Question: What was observed in the imaging?
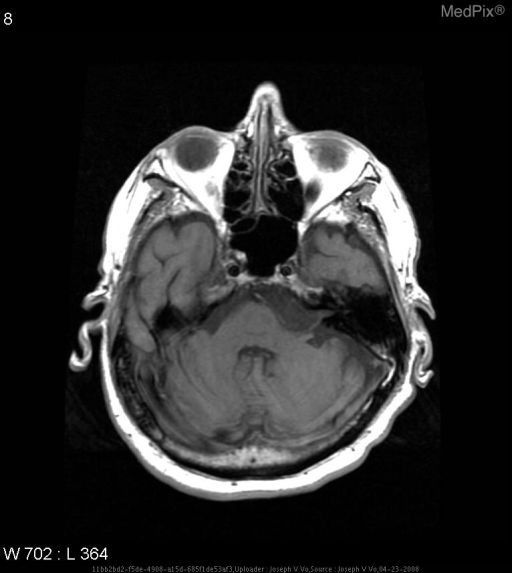
Answer: The imaging shows Irregularly shaped, well demarcated mass in the left cerebellopontine angle that is slightly hyperintense on axial T1 MRI before contrast, hypointense on axial T1 MRI after contrast, hyperintense on axial T2 MRI, hypointense on axial FLAIR, and hyperintense on axial DWI MRI. There is a hypointense mass with a slightly hyperintense irregular contour at the left cerebellopontine angle..